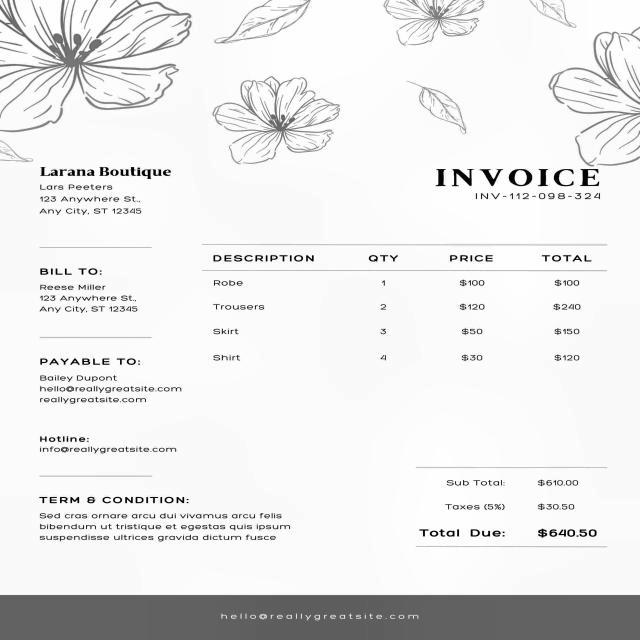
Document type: Invoice